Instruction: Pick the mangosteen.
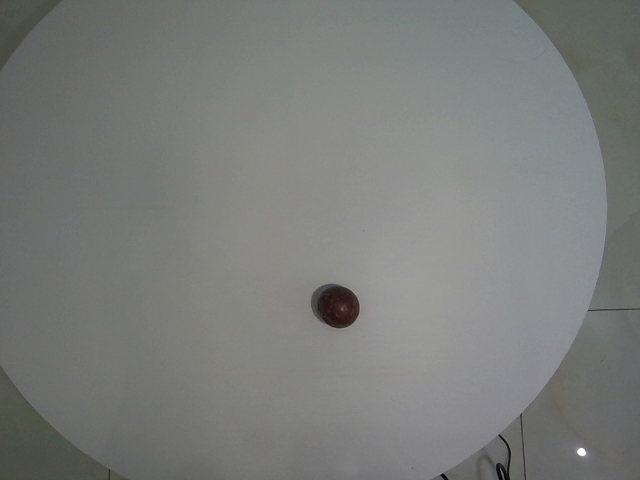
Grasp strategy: vertical